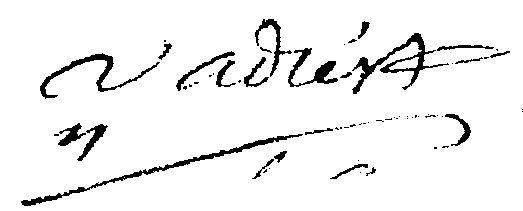
Signature of: marc guillaume alexis vadier